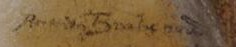
Signature of: antonín brabenec